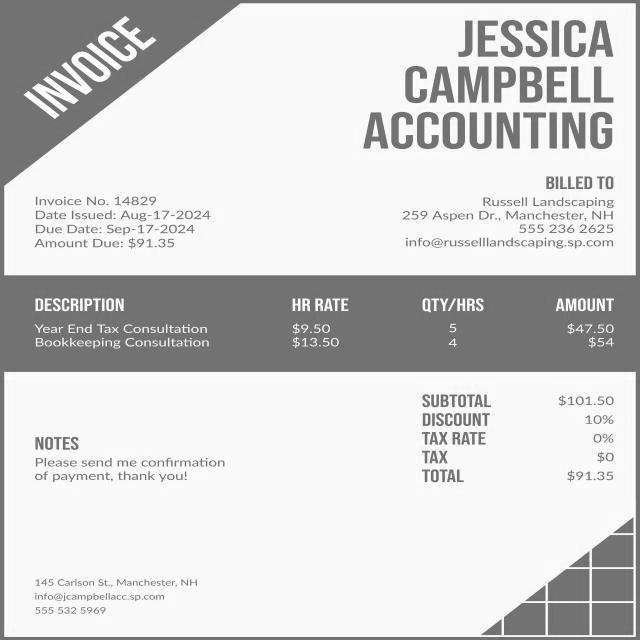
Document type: Invoice